Question: What is the suspected problem?
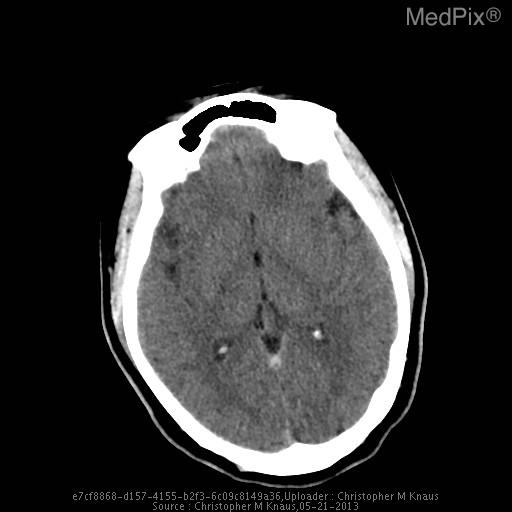
Answer: The findings suggest The vein of Galen, straight sinus, and dominant left transverse venous dural sinus are particularly hyperattenuating, and apparently prominent in caliber.

The superior sagittal sinus is notably less hyperattenuating and is normal in appearance.  The right transverse dural venous sinus is hypoplastic.

Gray/white matter discrimination is preserved.  There is no evidence for infarction or intracranial hemorrhage.  There are no brain masses or mass effect.  There is no hydrocephalus.

The skull is intact.  The partially imaged aerated portions of the skull base are free of significant effusions..

Impression: The vein of Galen, straight sinus, and dominant left transverse venous dural sinus are all particularly hyperattenuating and apparently prominent in caliber, all very concerning for thrombosis.. The vein of Galen, straight sinus, and dominant left transverse
venous dural sinus are all particularly hyperattenuating and apparently prominent in caliber.. The patient might have a history of 17 yo girl presents with left sided facial weakness and numbness and the worst headache of her life that is rated 10/10.  The headache has been progressive for about 24 hours.  She has a history of migraine, but the patient states that her current headache does not feel like her typical migraine headache..